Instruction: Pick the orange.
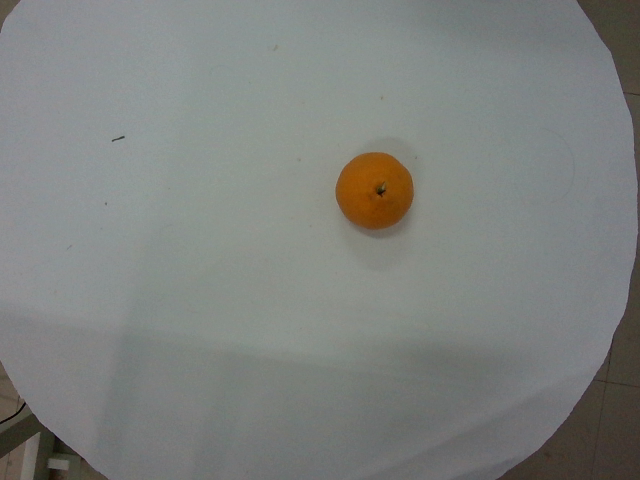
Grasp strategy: vertical